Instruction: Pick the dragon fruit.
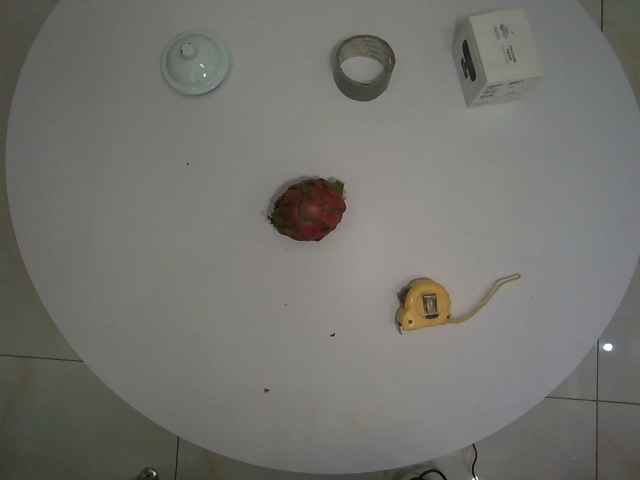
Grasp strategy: vertical